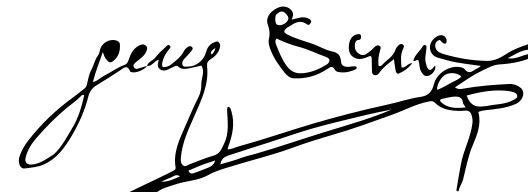
Signature of: pierre de sève